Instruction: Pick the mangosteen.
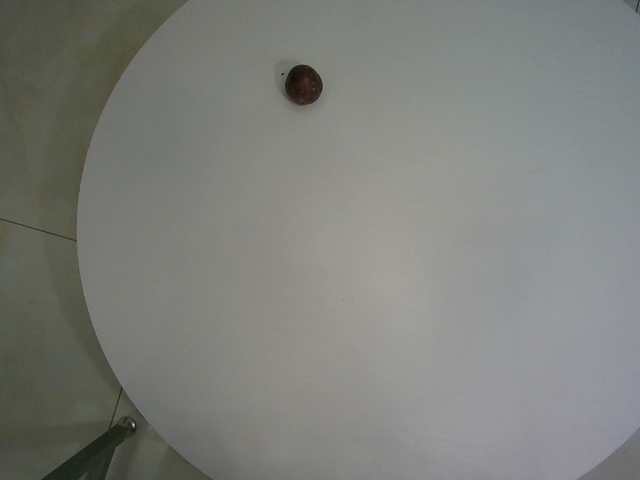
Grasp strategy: vertical